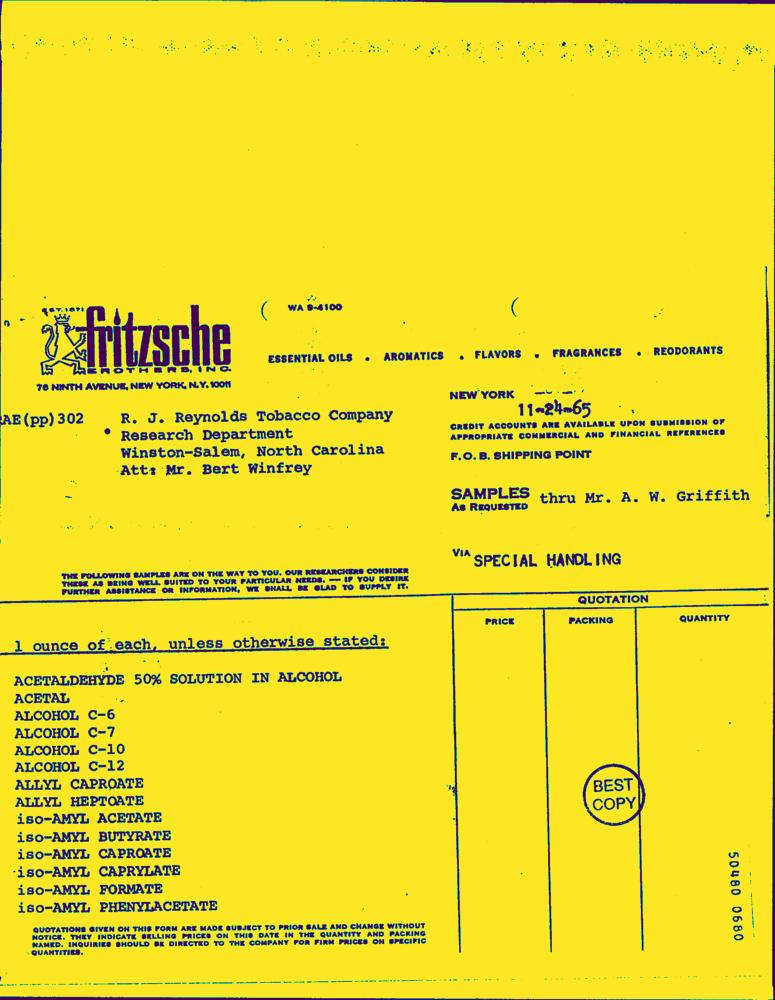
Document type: Invoice-Doc